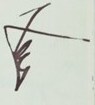
Signature of: peter slabakov